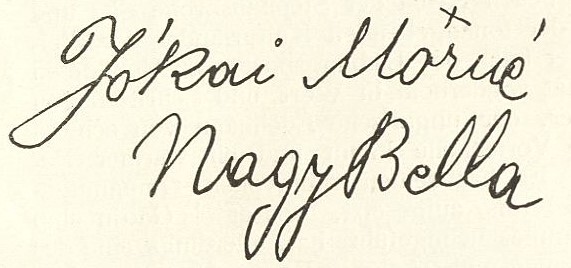
Signature of: bella nagy